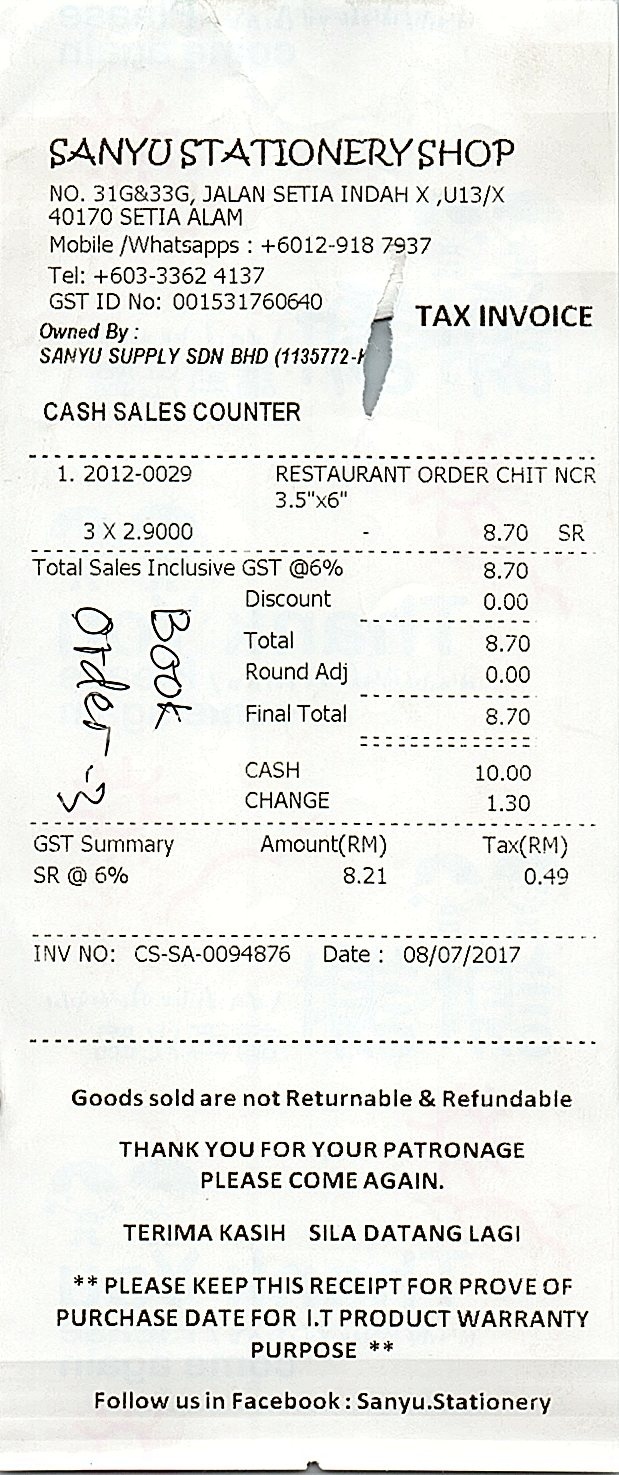
SANYU STATIONERY SHOP
NO. 31G&33G, JALAN SETIA INDAH X ,U13/X
40170 SETIA ALAM
MOBILE /WHATSAPPS : +6012-918 7937
TEL: +603-3362 4137
GST ID NO: 001531760640
TAX INVOICE
OWNED BY :
SANYU SUPPLY SDN BHD (1135772-K)
CASH SALES COUNTER
1. 2012-0029
RESTAURANT ORDER CHIT NCR
3.5"X6"
3 X 2.9000
8.70
SR
TOTAL SALES INCLUSIVE GST @6%
8.70
DISCOUNT
0.00
TOTAL
8.70
ROUND ADJ
0.00
FINAL TOTAL
8.70
CASH
10.00
CHANGE
1.30
GST SUMMARY
AMOUNT(RM)
TAX(RM)
SR @ 6%
8.21
0.49
INV NO: CS-SA-0094876
DATE : 08/07/2017
GOODS SOLD ARE NOT RETURNABLE & REFUNDABLE
THANK YOU FOR YOUR PATRONAGE
PLEASE COME AGAIN.
TERIMA KASIH SILA DATANG LAGI
** PLEASE KEEP THIS RECEIPT FOR PROVE OF
PURCHASE DATE FOR I.T PRODUCT WARRANTY
PURPOSE **
FOLLOW US IN FACEBOOK : SANYU.STATIONERY